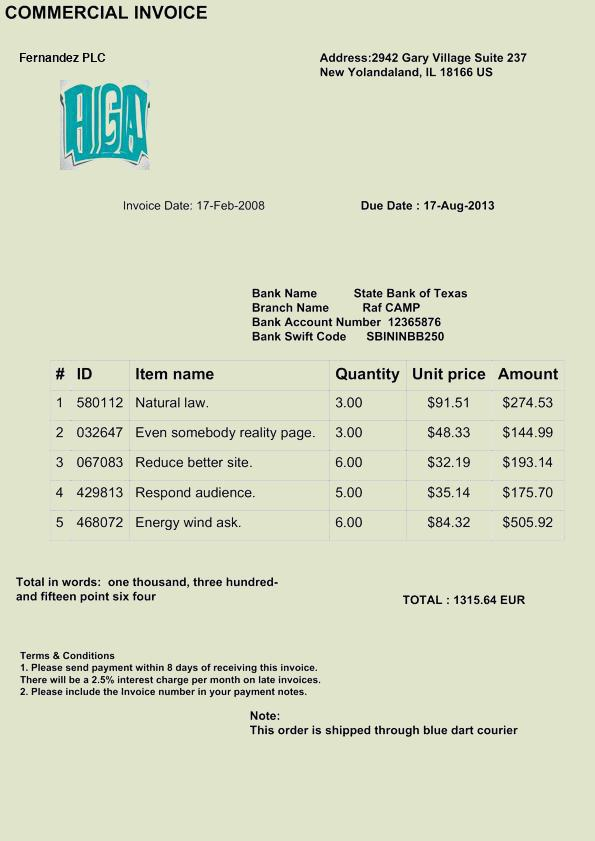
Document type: Invoice